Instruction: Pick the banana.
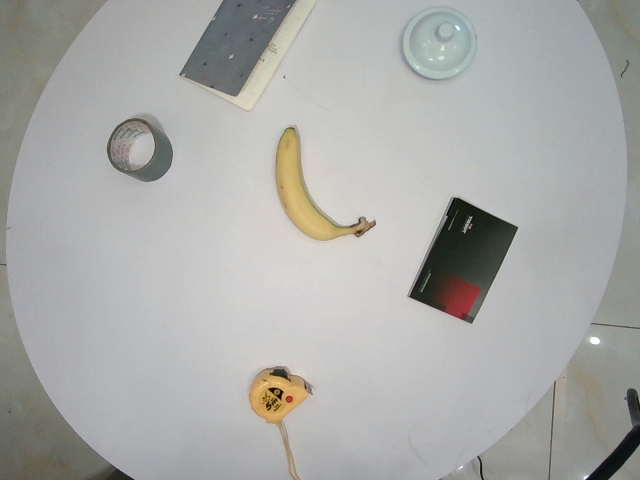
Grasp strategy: vertical